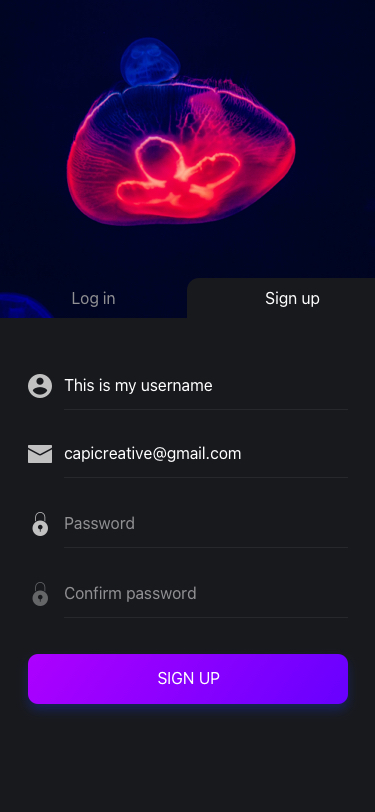
Text in this UI design:
This is my username
capicreative@gmail.com
Password
Confirm password
SIGN UP
Log in
Sign up